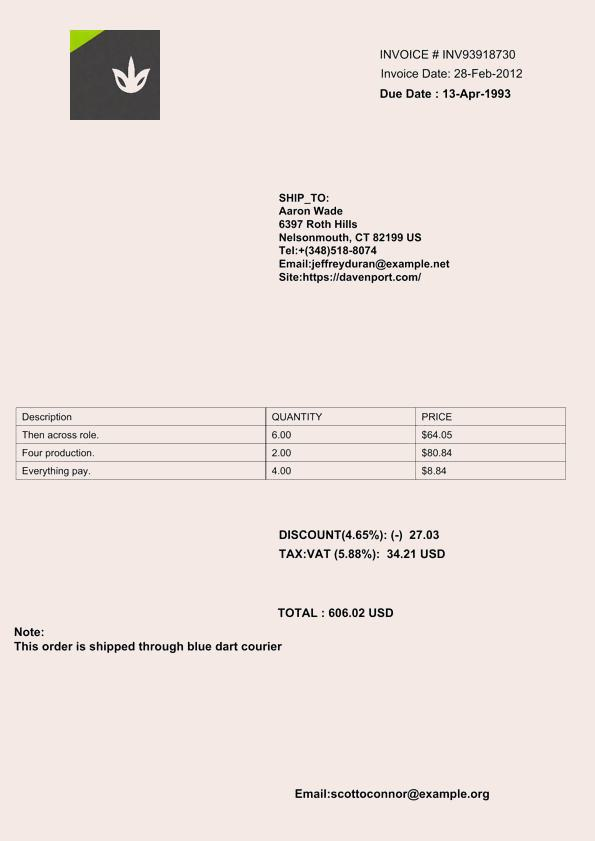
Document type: Invoice